Question: Describe the condition in detail:
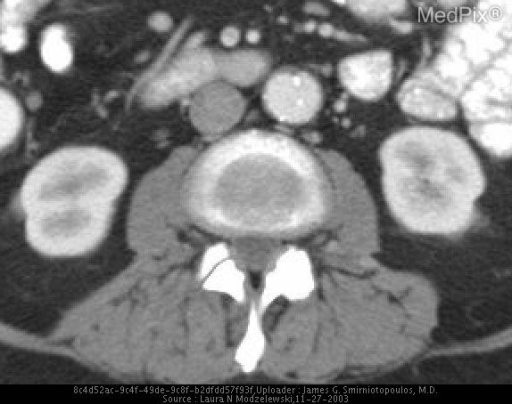
Answer: The disease is discussed as: Def: blood within the medial of the aortic wall resulting from…
(1)	intimal tear (VAST MAJORITY/95+% of cases)
(2)	intramural hematoma (vasa vasorum)

CONTRIBUTING FACTORS (3):
*medial degeneration
*wall stress from persistent aortic motion
*HTN?hydrodynamic forces

Classifications Schemes (2)

I.  DeBakey (memory aid: “the world’s #1 surgeon!”, and this classification system uses numbers)
	Type I (29-34%): involves ascending and descending aorta
	Type II (12-21%): involves ascending aorta only
	Type III (50%!!!): IIIA and IIIB (B = “Below diaphragm”)

Memory aid: “I = II + III” (Jack H, 2002)

II.  Stanford:
	Type A (70%)
	Type B (30%)

Incidence:

	3/1,000

	1/205 autopsies

	approximately 2,000 cases/year in the U.S.

	M:F   =   3:1

Predisposing factors: cystic medial necrosis/aortic wall disease

PEARLS:
*28% start in fusiform aortic aneurysms (>5 cm in diameter)
*when in females, 50% occur during pregnancy
*re-entry into the aortic lumen occurs in a minority (10%)
*important associations: HTN (in 60-90% of cases), Marfan’s (16%), ED, Relapsying Polychondritis, Valvular AS, Turner’s, Behcet’s, Coarctations, Bicuspid Aortic Valves, s/p Prosthetic Valves, Traumatic (rare), s/p Catheterization, Pregnancy, Aortitis (e.g., SLE), Cocaine abuse

Signs & Symptoms:
*tearing, sharp chest pain (ddx includes acute MI)
*asymmetric or absent peripheral pulses
*shock (in 25%)
*neurologic deficits (in 25%), including anterior spinal artery syndrome
*persistent oliguria
*signs of tamponade

Clinical classification:
	ACUTE: if present < 2 weeks
	CHRONIC: > 2 weeks old

Helical Flow Pattern:

*Ascending aorta: anterior/right lateral wall
*Arch: superior and posterior wall
*Proximal/thoracic descending aorta: posterior and left lateral wall
*Abdominal aorta:
(1)	usually terminates in the left iliac artery (80%)
(2)	involves the left renal artery in 50%

RADIOLOGIC FINDINGS:
*CXR-->compare to priors
	-normal in 20-25% of cases
	-displace intimal calcifications in descending aorta
	-increased aortic diameter
	-widened mediastinum (>8cm)?from hemorrhage
	-enlargement of the cardiac silhouette (LVH,hemopericardium)
	-L-sided pleural effusion (27%)
	-Rightward deviation of the trachea, endotracheal tube
	-left apical pleural cap

*ECHO: TEE > TTE in sensitivity (99%) and specificity (77-97%); intravascular ECHO may also be performed
	-intimal flap

*ANGIO: 1st choice for final confirmation and staging; use a percutaneous right (not left) femoral artery approach; ensure the rapid washout of contrast material during the test injection (especially if a false lumen is present)
	-esp. good for demarcating entry and re-entry pints
	-detecting branch vessel involvement
	-AI
	-false negatives: if complete thrombosis of false lumen is
         present or if intimal flap is not tangential to the x-ray
         beam

Contrast-enhanced CT:
	-crescentic high attenuation clot within the false lumen
	-internally displaced intimal calcifications
	-intimal flap separating 2 aortic channels may be seen
         without contrast in anemic patients
	-FALSE NEGATIVES:
		*inadequate contrast opacification
		*misinterpreted as aortic aneurysm with mural
                 thrombus
	-FALSE POSITIVES:
		*streak artifact secondary to cardiac/aortic
                 motion-->can mimic the intimal flap
		*opacifiec normal sinus of Valsalva
		*normal pericardial recess mistaken form thrombus
	-CT protocol: AORTA
		Contrast: precontrast images prn, then 150 ml IV
                          contrast @ 2-3 ml/sec with 20 sec delay
		Coverage: top of arch through iliac bifurcation in
                          suspended inspiration
		Parameters: 5 mm collimationat 5 mm intervals with
                            pitch of 1.5

MR (95-100% sensitive and specific)
	-white blood GE sequences and phase reconstruction
         techniques can help identify slowing flowing blood in the
         false channel
	-limitation = resolution of the arch vessels
	-”black blood” images (SE)
	-phase image reconstructions!
	-get GE cine study

Treatment
(1)	DeBakey Type III/Stanford Type B: medical management to
             maintain blood pressures <120/70 mmHg
(2)	DeBakey Types I & II/Stanford Type A: immediate surgical
             graft re-inforcement of aortic wall?prevents both
             rupture and progressive AI
-surgical procedure: 80% retain opacification of both lumens after
 surgery
	*Bentall Prodecure

Without treatment…
*death immediately (2%)
*death within one day (20-30%)
*death within one week (50%)
*death within three weeks (60%)
*death within one month (75%)
*death within three months (80%)
*death within one year (80-95%).

With treatment…
*5-10% mortality rate following timely surgery.
*40% 10-year survival once out of the hospital.